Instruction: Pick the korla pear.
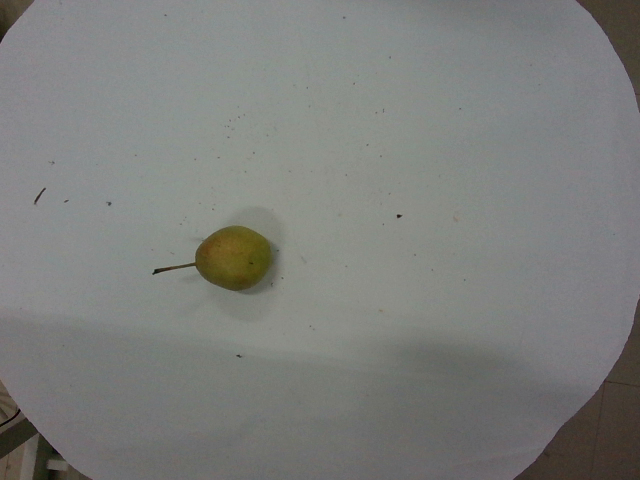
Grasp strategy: vertical